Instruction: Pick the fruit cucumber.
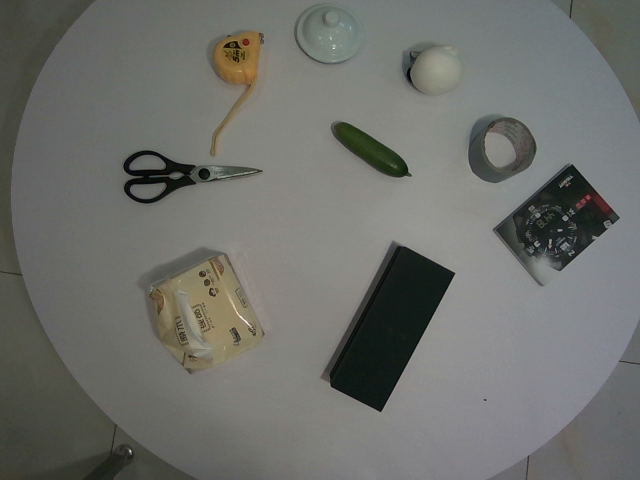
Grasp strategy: vertical